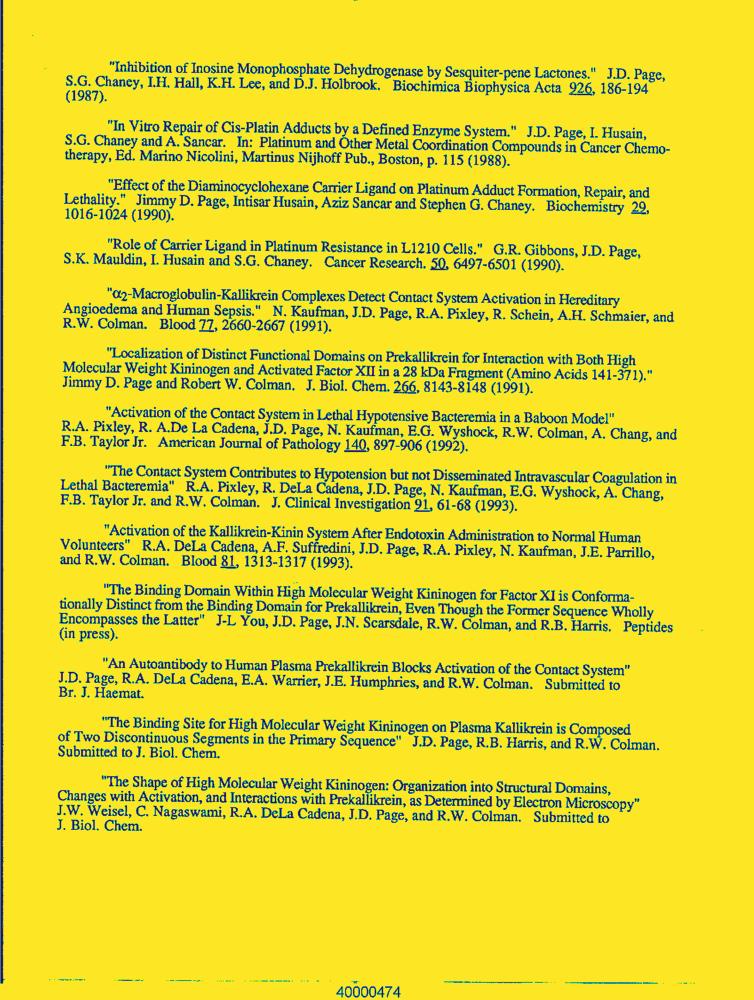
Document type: Resume-Doc